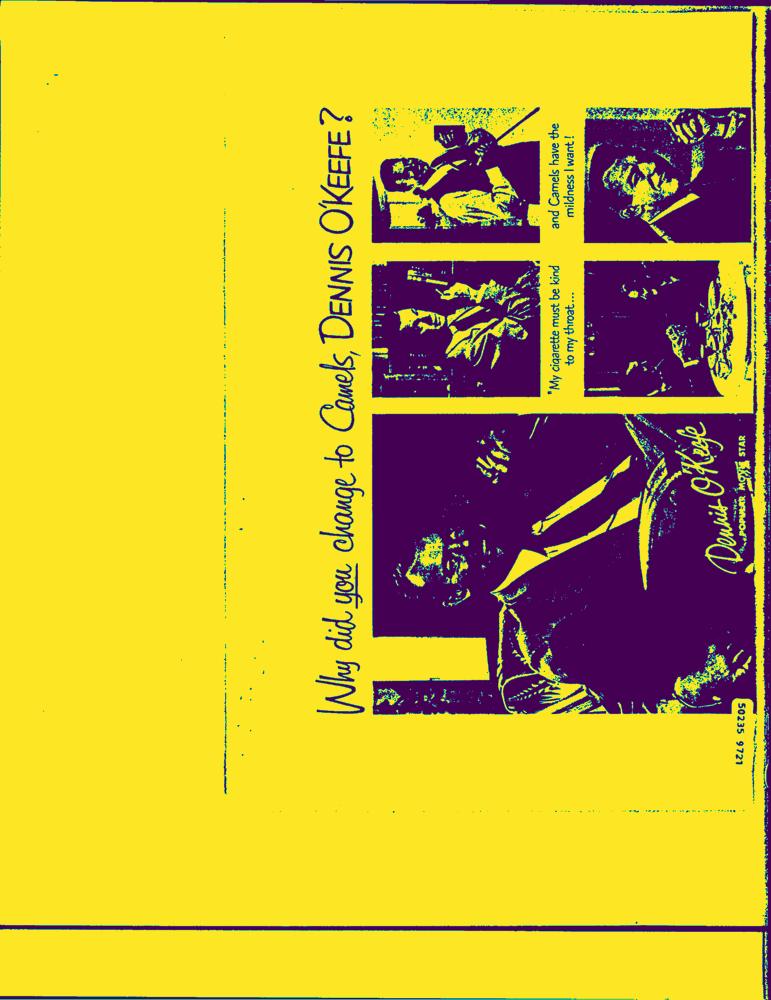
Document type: AD